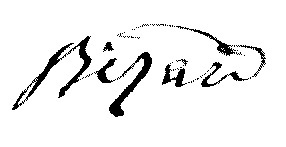
Signature of: maurice bizard